Question: What are the imaging findings?
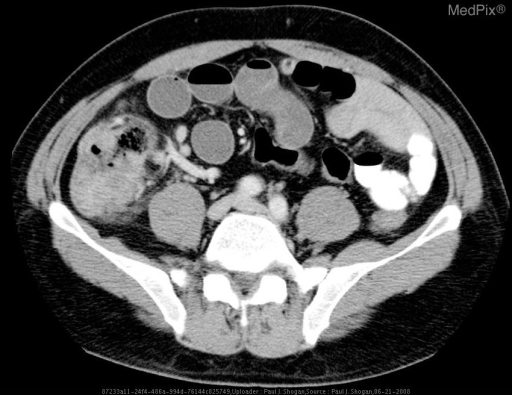
Answer: The imaging shows Acute abdominal series demonstrates a normal PA chest radiograph without subdiaphragmatic free air.  There are differential air fluid levels in the mid-abdomen, with dilated loops of small bowel.  There is a paucity of bowel gas projecting over the rectum, and stool is noted in the RLQ.

Contrast enhanced axial CT images through the abdomen demonstrate a bulky, irregular heterogeneous cecal mass with pericolic inflammation and asymmetric wall thickening. Multiple dilated fluid filled loops of small bowel are noted, some of which contain air fluid levels.  Additionally, there is fecalization of the terminal ileum.  The appendix is normal. Contrast enhanced axial CT images through the abdomen demonstrate a bulky, irregular heterogeneous cecal mass with pericolic inflammation and asymmetric wall thickening. Multiple dilated fluid filled loops of small bowel are noted, some of which contain air fluid levels..